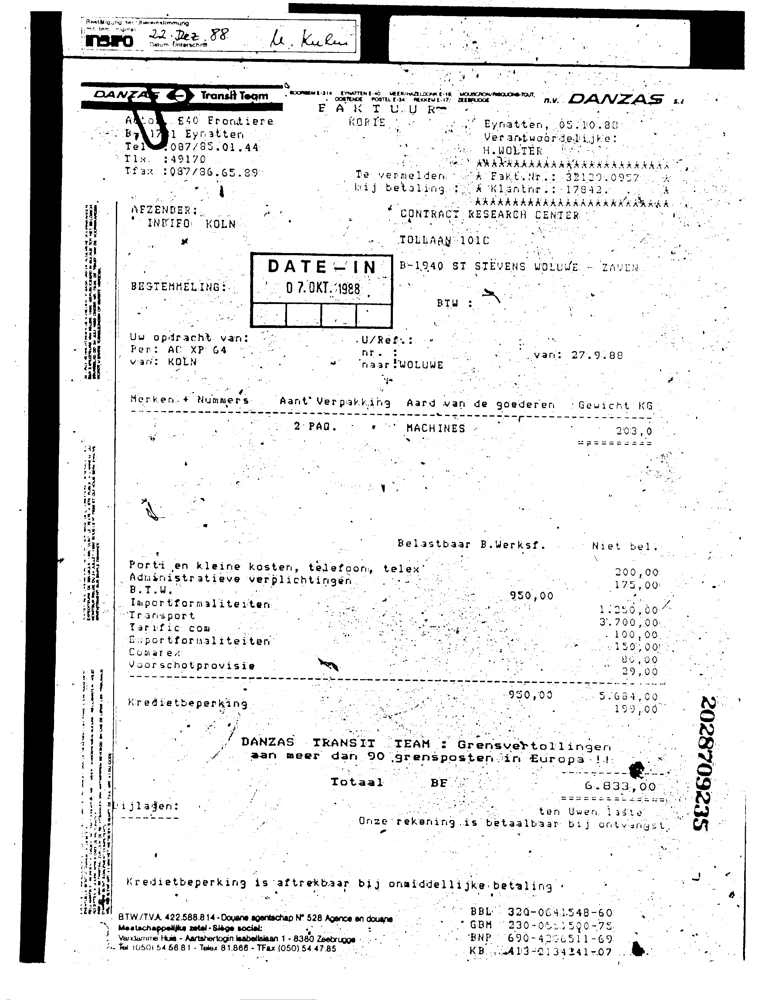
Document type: Invoice